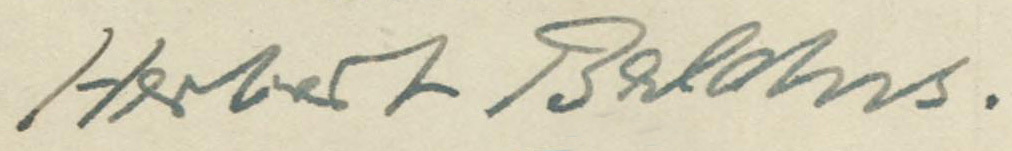
Signature of: herbert baldus